Question: What are the imaging findings?
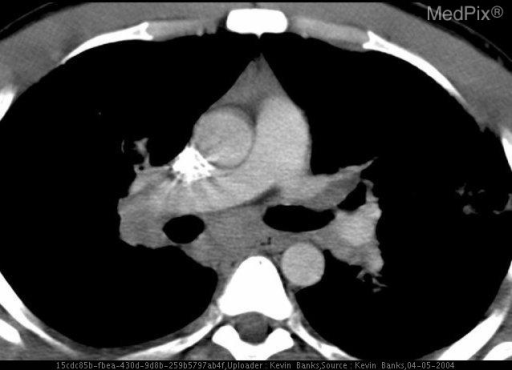
Answer: The imaging shows CXR and CT demonstrate nodular interstitial lung disease with multiple superimposed pulmonary masses/nodules. Significant mediastinal and hilar lymphadenopathy are seen. Numerous splenic and renal nodules are also present. Axial reformatted CT demonstrates nodular interstitial lung disease with concurrent pulmonary masses and lymphadenopathy..